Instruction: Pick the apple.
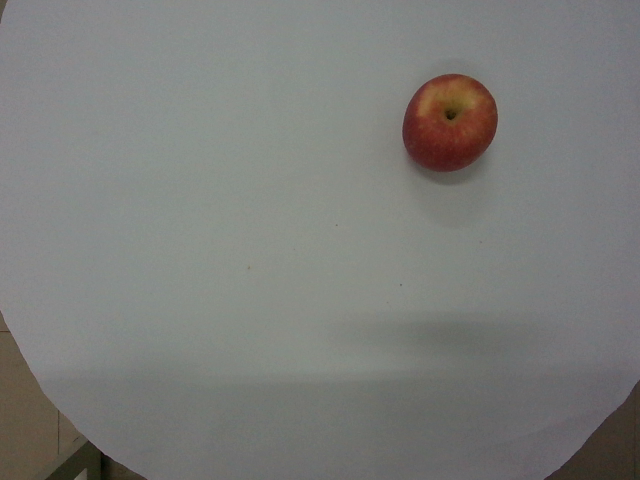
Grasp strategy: vertical